Question: What is the address or location of the property listed in the document?
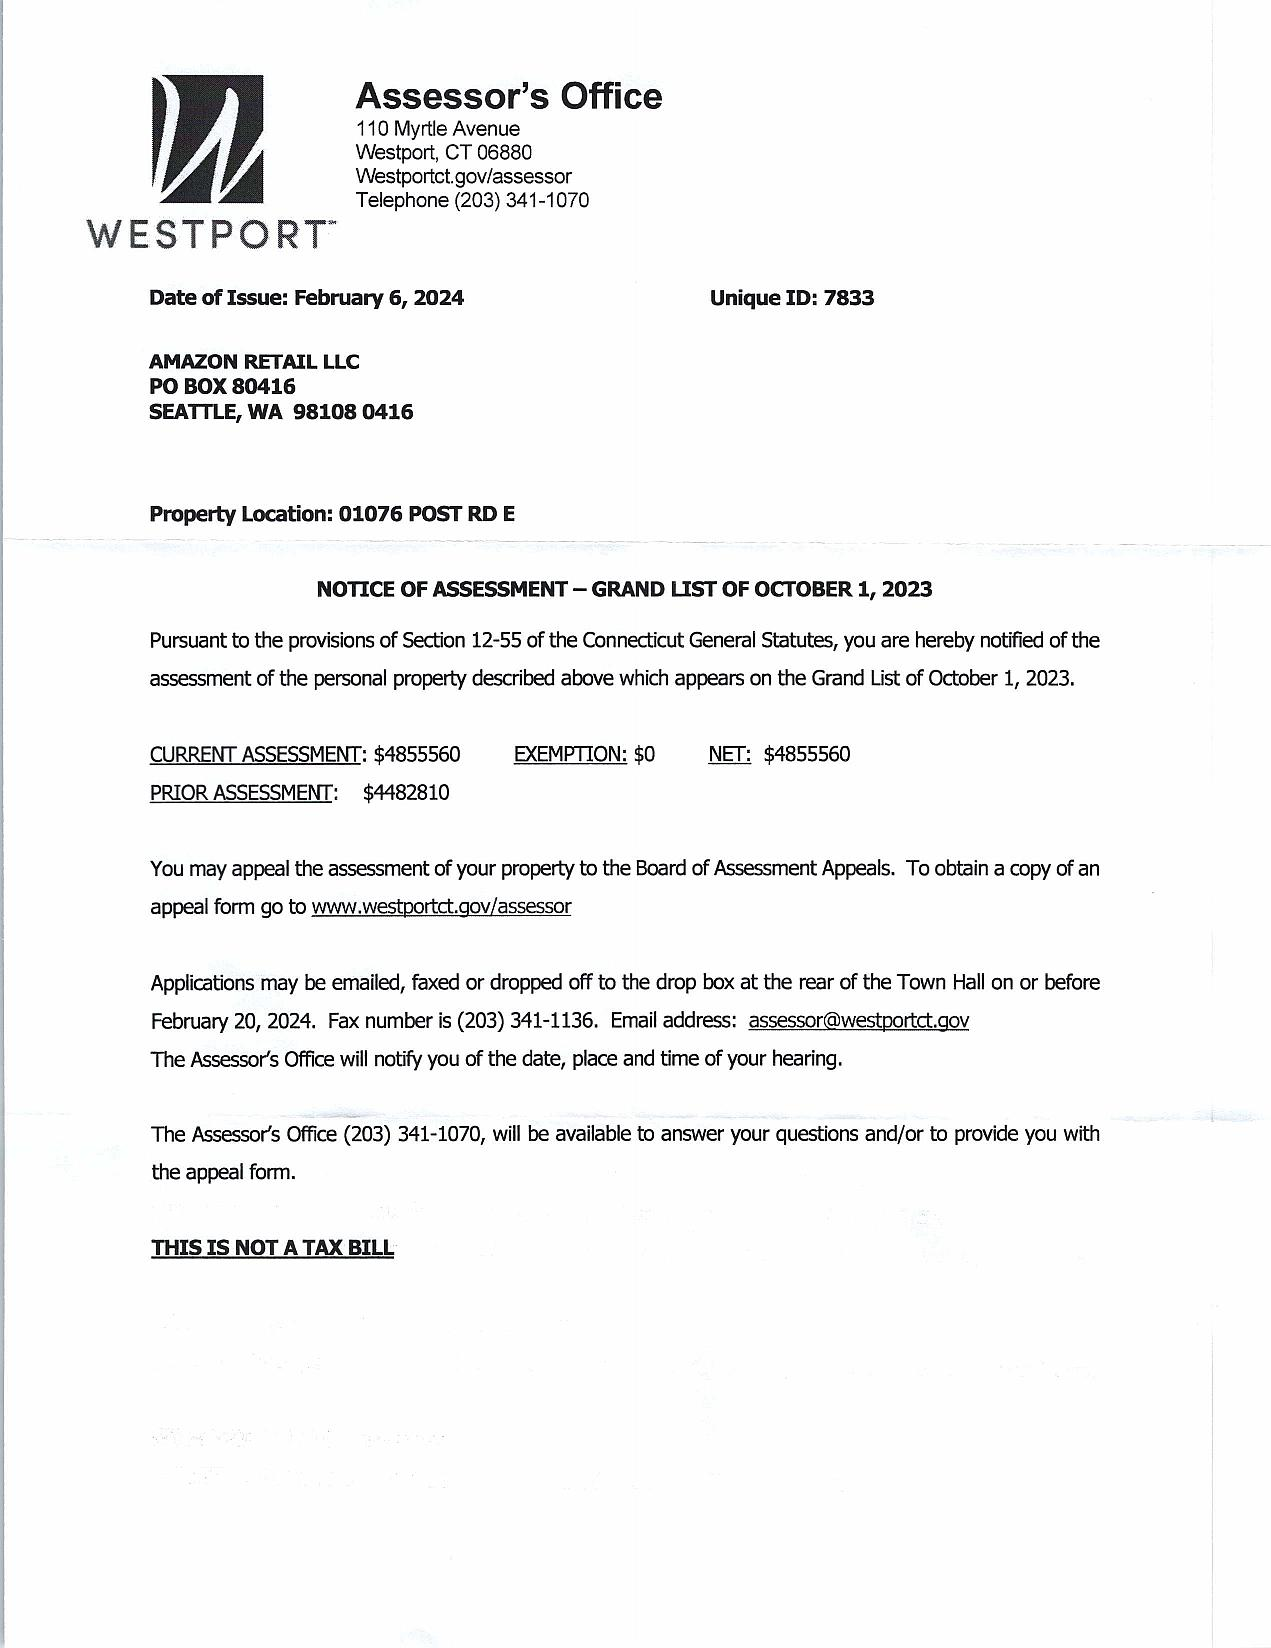
Answer: "01076 POST RD E"